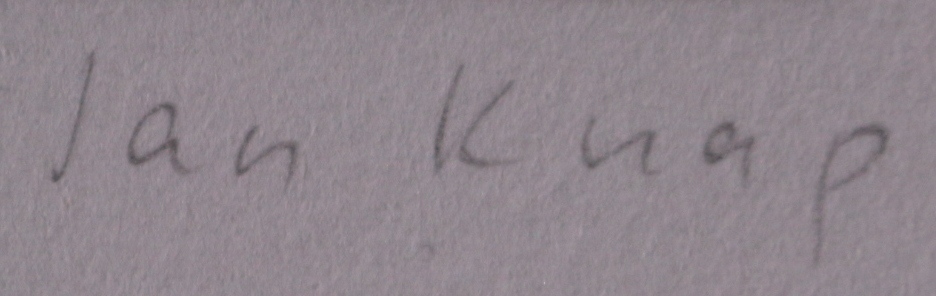
Signature of: jan knap